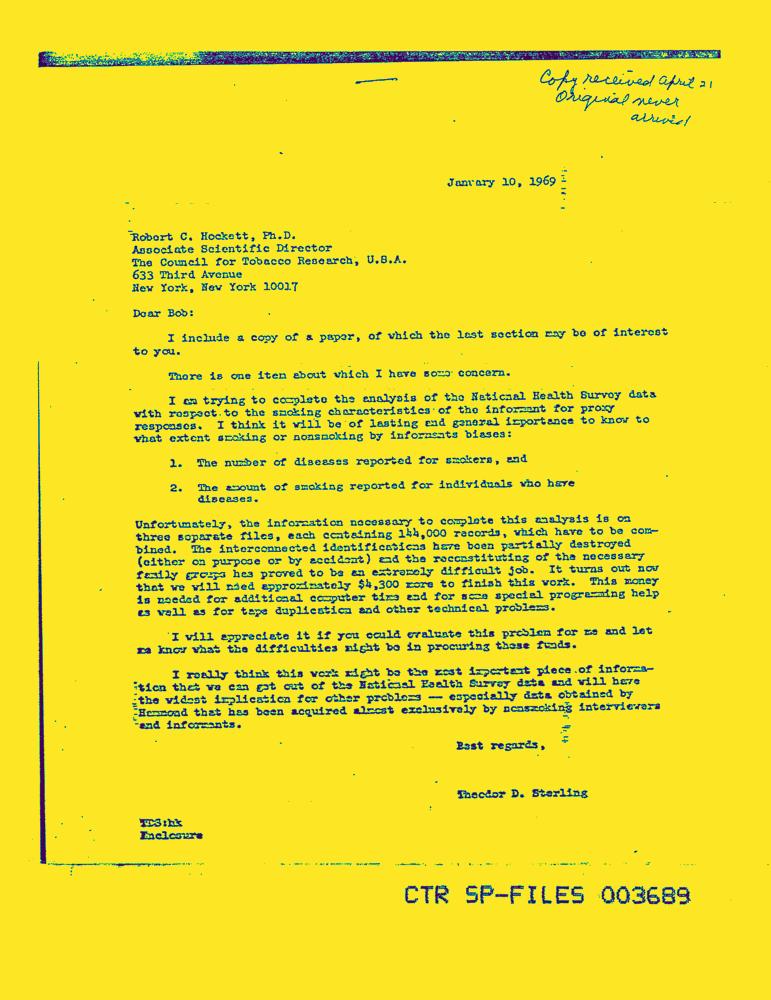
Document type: Letter-Doc